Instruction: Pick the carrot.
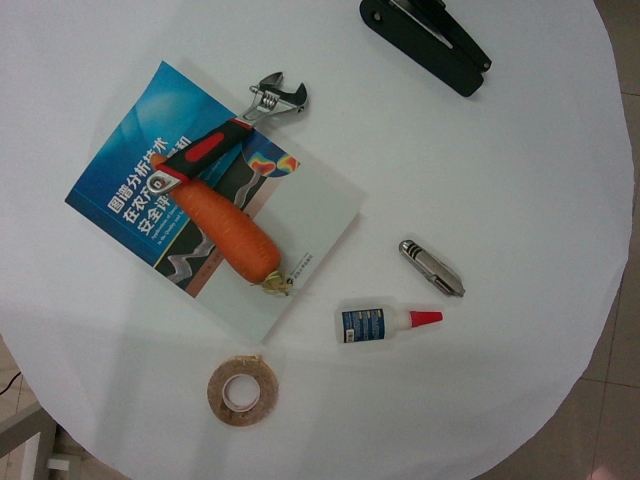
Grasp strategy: vertical